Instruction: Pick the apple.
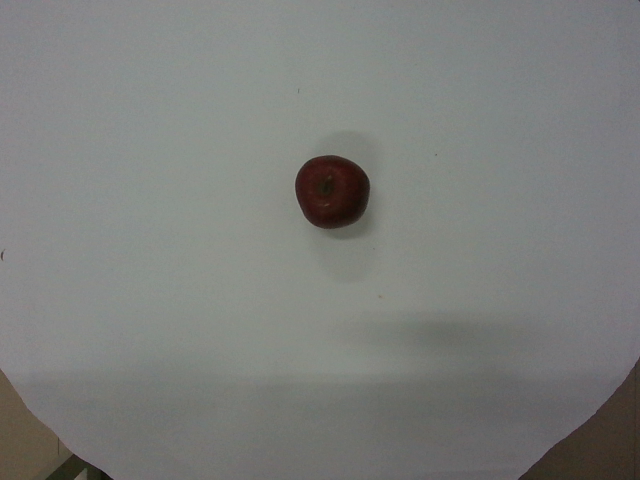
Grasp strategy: vertical